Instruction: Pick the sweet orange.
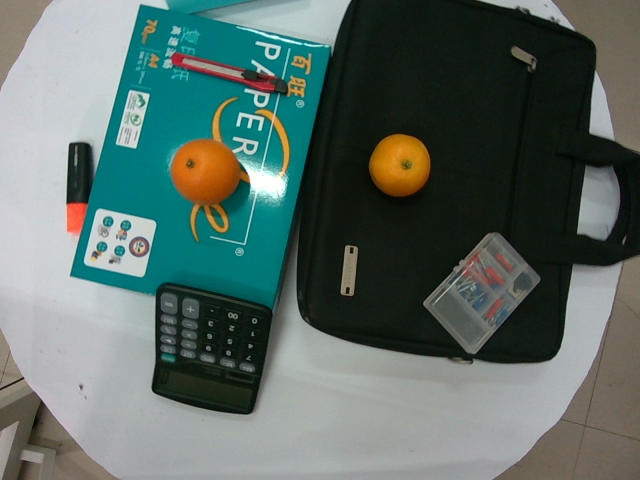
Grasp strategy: vertical